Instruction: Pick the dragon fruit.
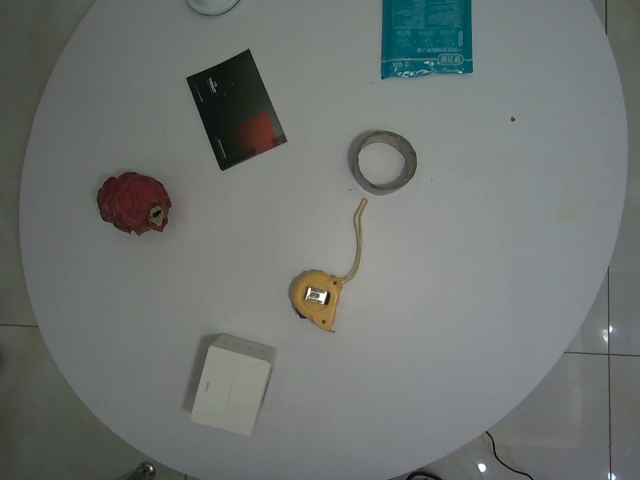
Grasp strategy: vertical